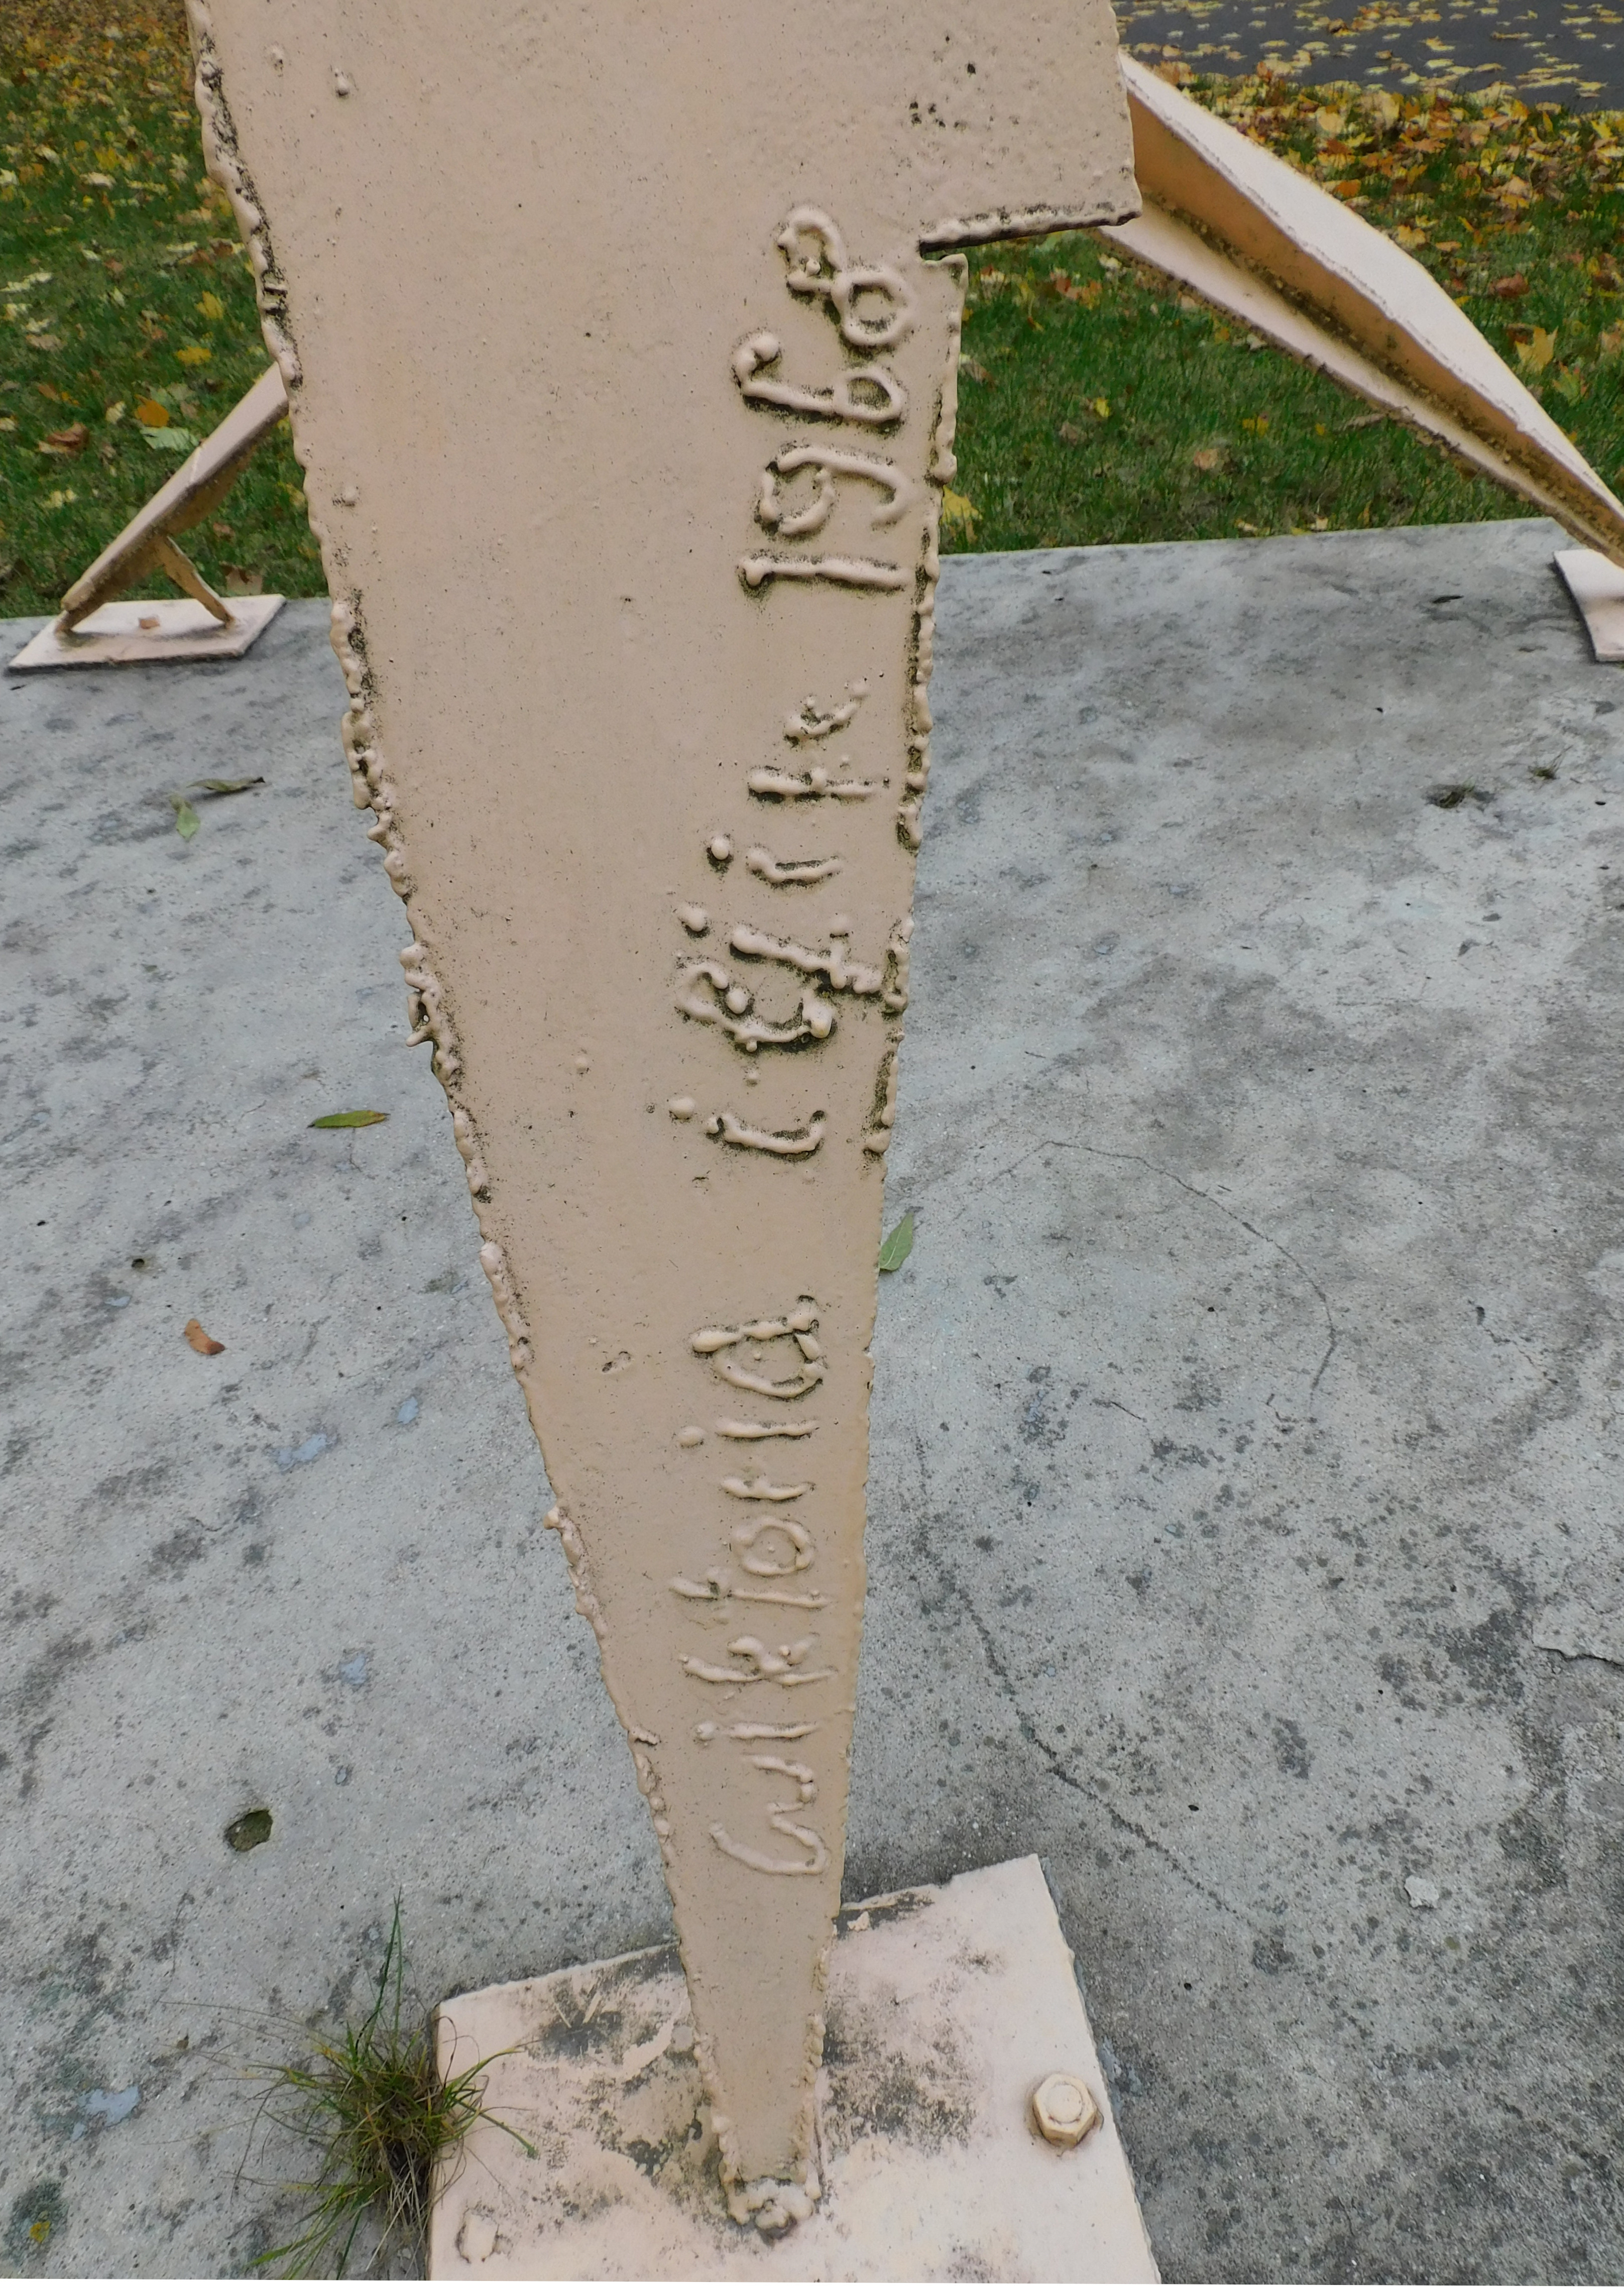
Signature of: wiktoria iljin